Question: What appears to be the issue?
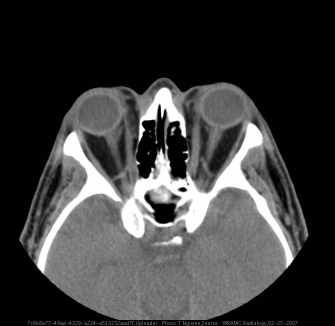
Answer: The findings suggest •  Bilateral proptosis and periorbital tissue edema
•  Enlarged inferior recti muscles
•  Increased periorbital fat distribution
•  Bellies of medial recti enlarged with normal tapering of tendons.
•  Enlarged superior, medial, inferior rectus muscles. Noncontrast axial CT image through orbits. Optic nerve intact, medial rectus muscle bellies enlarged with tapering of tendons, lateral recti normal.  Uniform, smooth, normal scleral wall thickness bilateral, increased intraconal fat.. The patient might have a history of 45 year-old man with a past history of malignant testicular neoplasm and Hashimoto’s thyroiditis, presents now with a several-month history of worsening eye swelling, dryness, and irritation, gradually progressing to lid retraction and intermittent blurry vision, prompting a referral to ophthalmology.  He denies recent trauma, fever, chills, nausea, headaches..